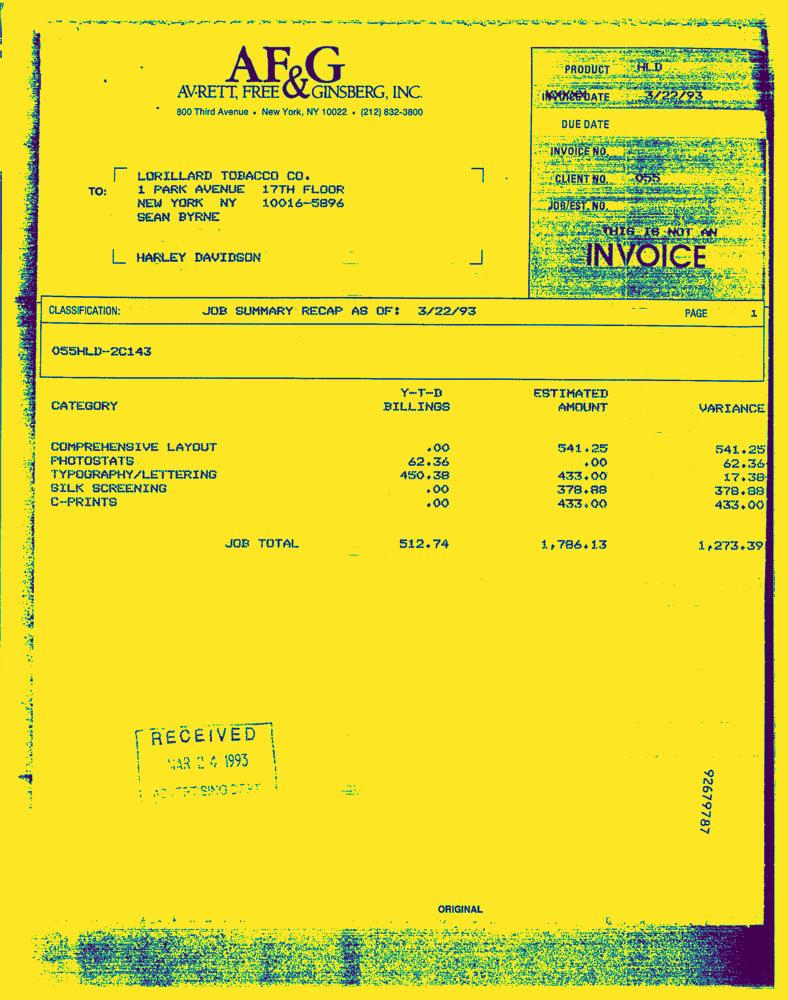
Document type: Invoice-Doc